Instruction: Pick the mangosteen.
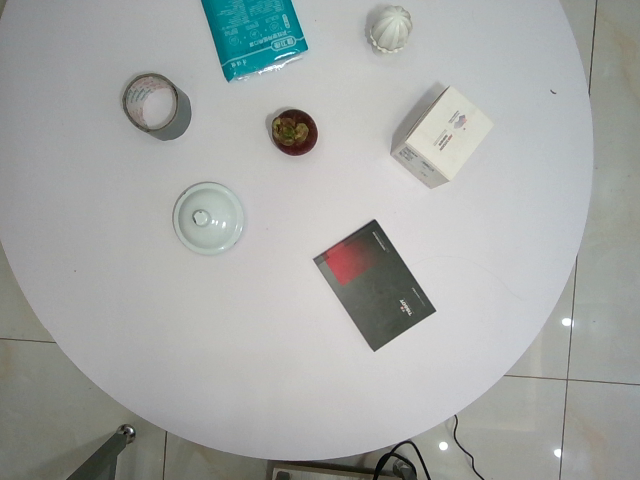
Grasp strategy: vertical